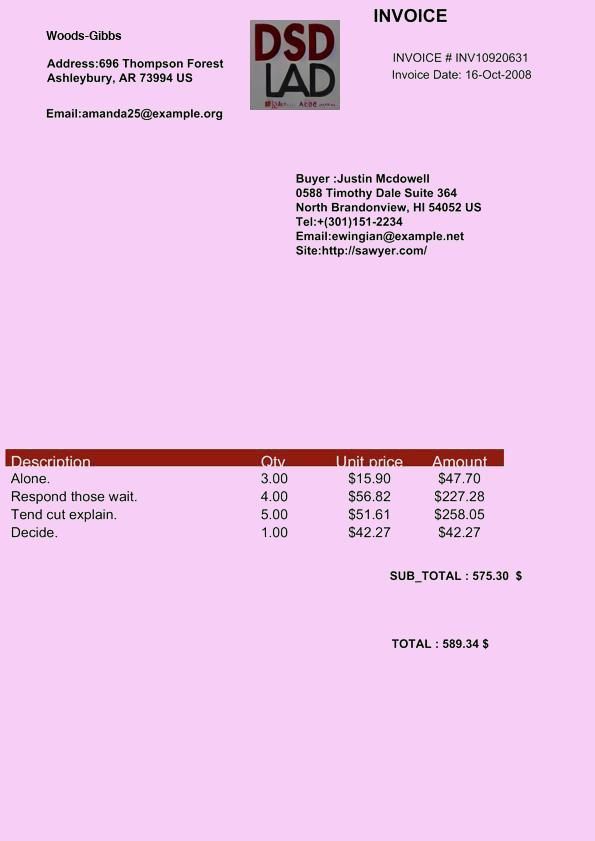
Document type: Invoice